Question: What appears to be the issue?
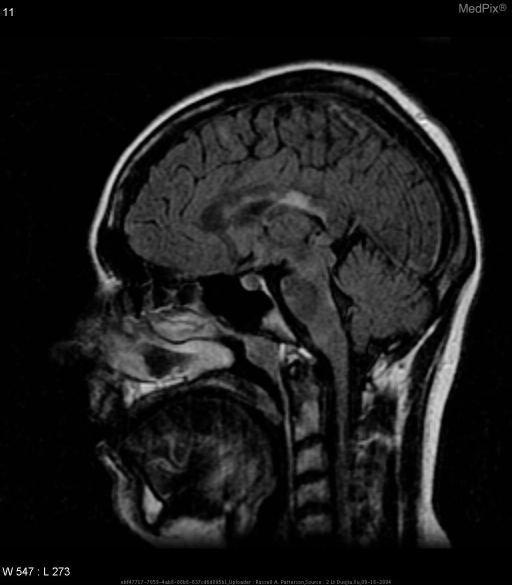
Answer: The findings suggest There are multifocal areas of predominately white matter abnormal signal intensity  Several lesions are in the corpus callosum, the largest seen in the body of the corpus callosum; with periventricular and periatrial predominance.

Several lesions are oriented perpendicular to the corpus callosum (Dawson’s fingers).

Similar hyperintense lesions are also seen in the brain stem and spinal cord, best seen on the sagittal images.. Multiple areas of abnormal signal intensity - most are in the deep and periventricular white matter. The patient might have a history of 25 y/o woman has left UE weakness and chorea; with sensory loss to her left arm.  Rapidly worsening of spasm in the wrist and hand..